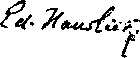
Signature of: eduard hanslick